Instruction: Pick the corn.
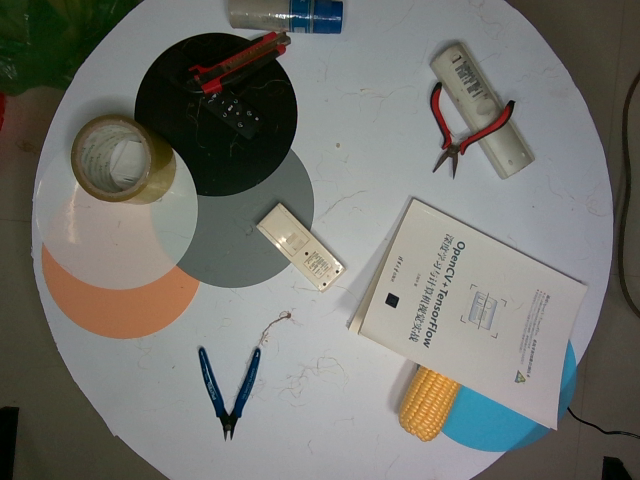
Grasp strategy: vertical